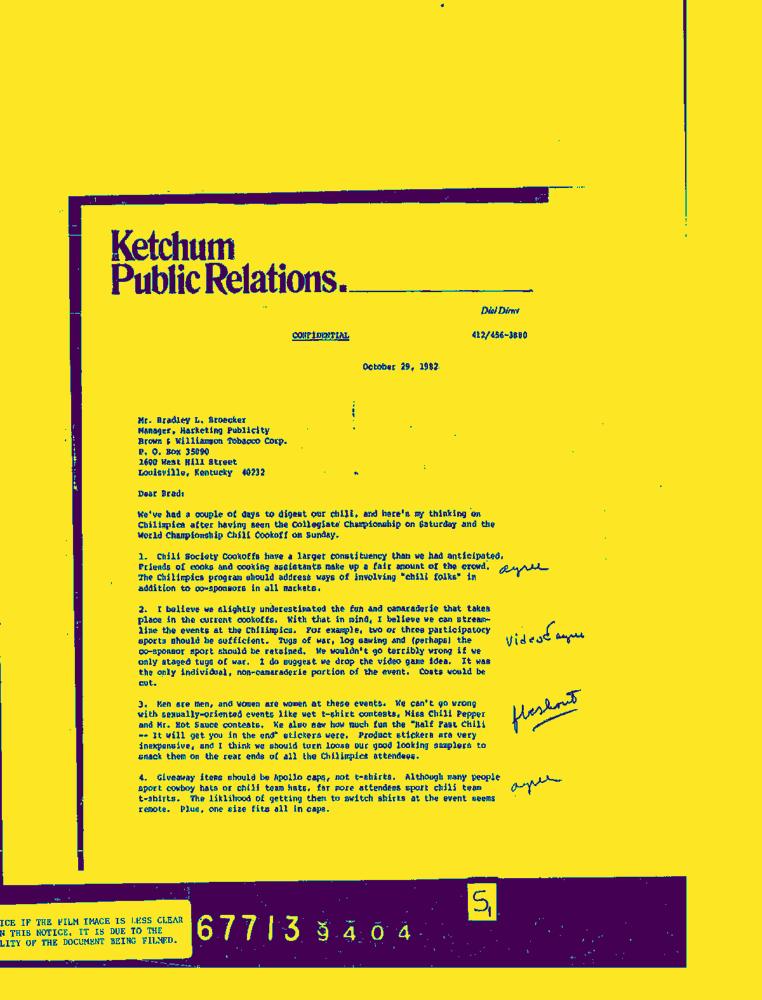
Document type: Letter-Doc